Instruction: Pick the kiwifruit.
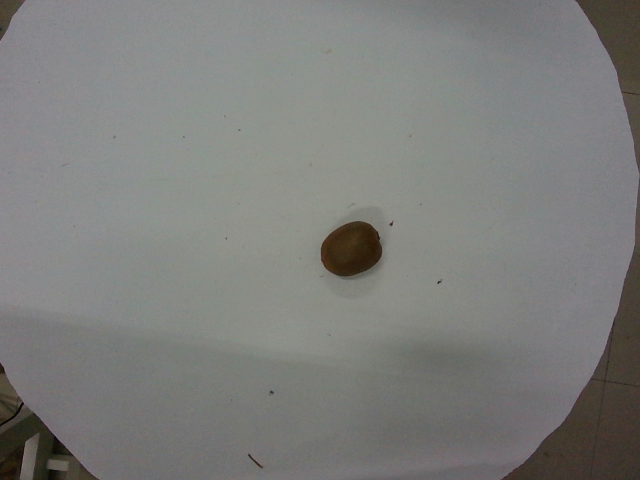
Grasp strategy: vertical